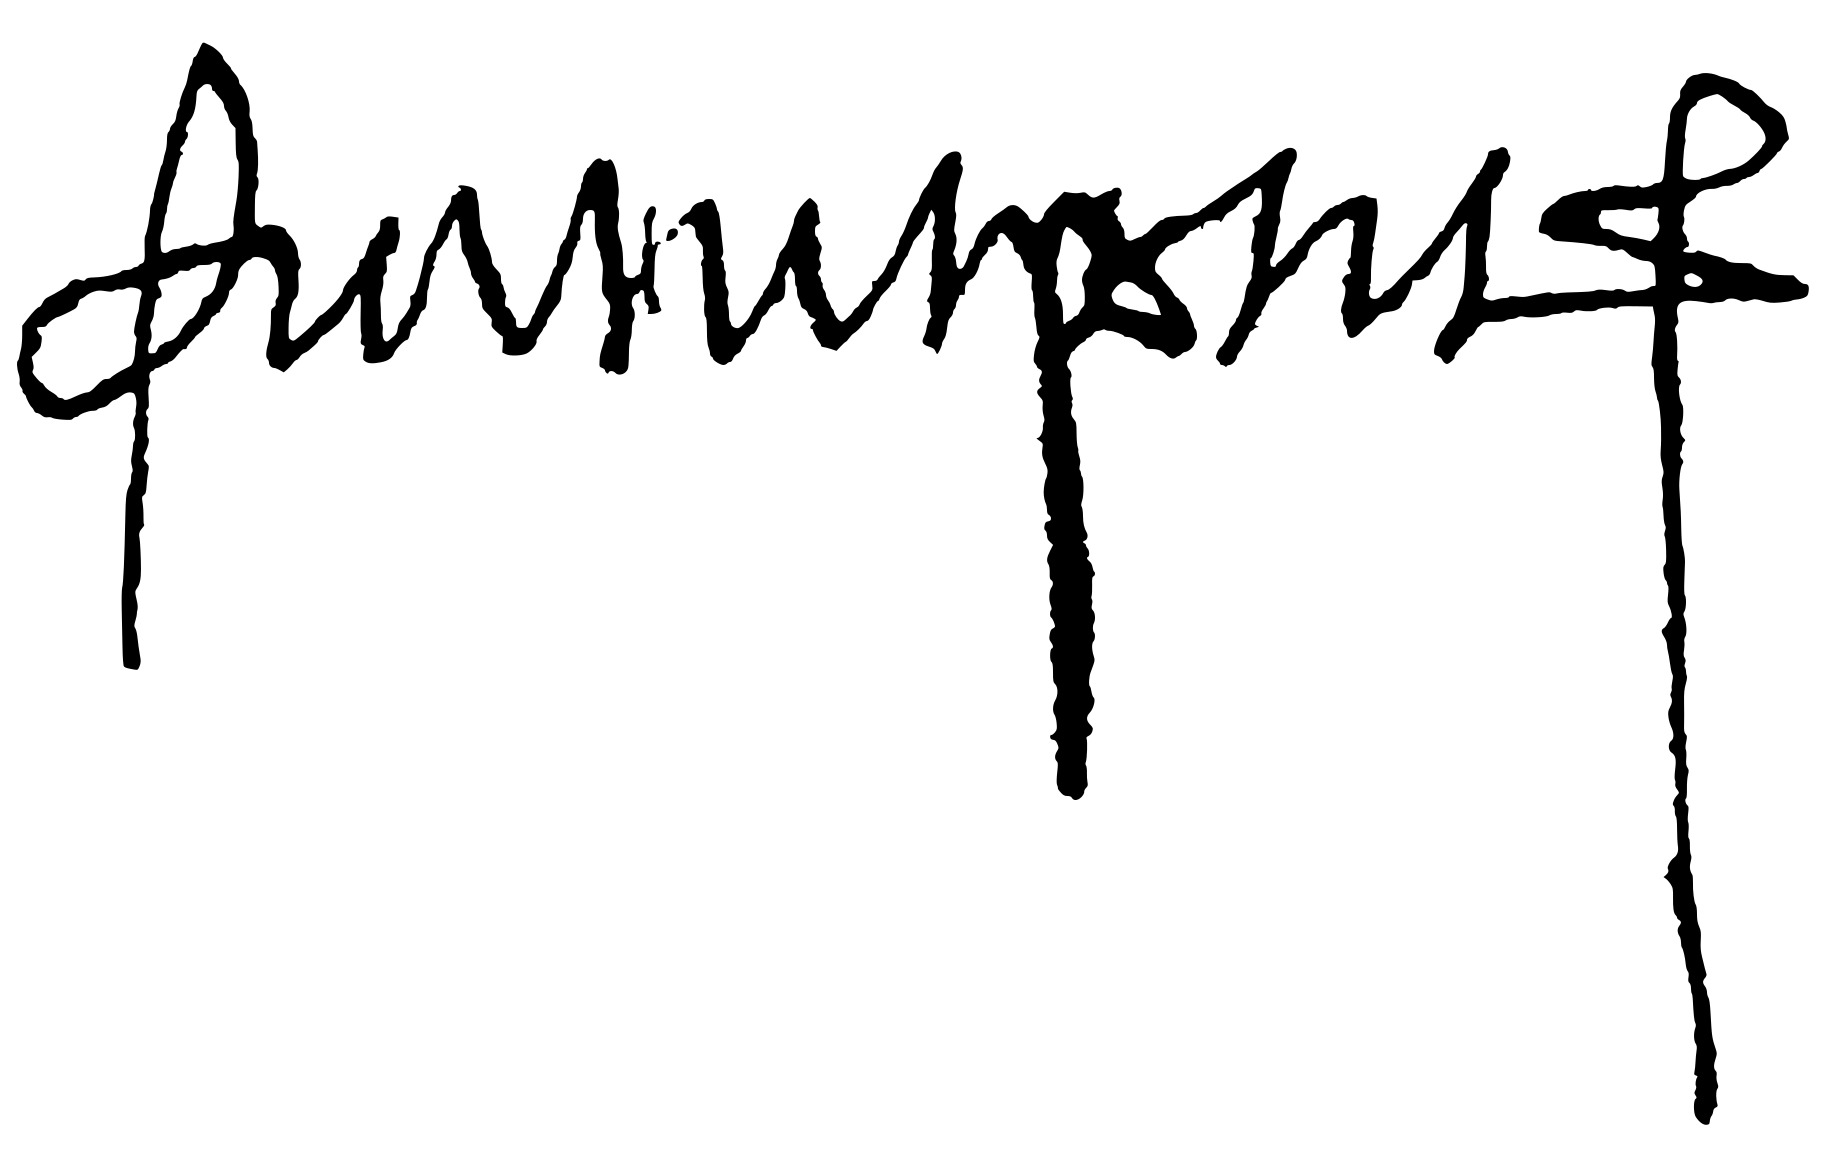
Signature of: clement vii